Question: Explain the disease:
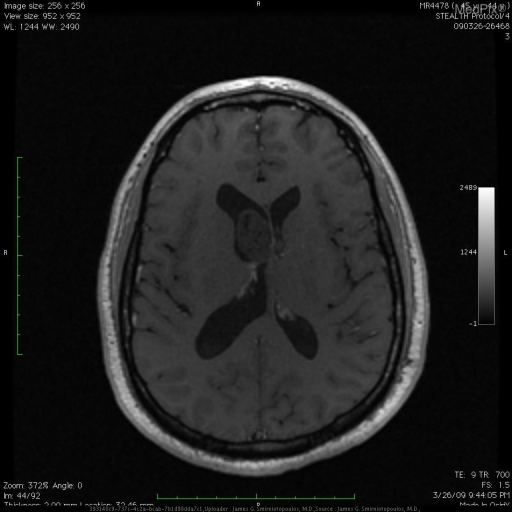
Answer: The disease is discussed as: Subependymoma is a relatively rare, slow-growing, benign glial tumor arising from cells just under the ependymal lining of the ventricles. They are most often found in the lateral and fourth ventricles and typically protrude into the ventricle lumen. They are usually asymptomatic but may cause hydrocephalus if they are sufficently large or strategically located. Their classic microscopic appearence includes scattered ependyma-appearing nuclei in a dense, fine, glial fibrillar background [1].

A small study of 21 pts published in the J of Neurosurgery in 1991 showed an average age of onset for subependymomas of 48.5 yrs w/ 2/3 of the tumors arising in the lateral ventricles. Radiologic features include an isodense appearence with minimal enhancement on CT, frequent dystrophic calcification, and isointensity on T1-weighted or slight hyperintensity on T2-weighted MR images. Pathological features included a minor ependymoma content to in less than 1/3 of cases. The authors suggested that treatment should consist of surgical resection with postoperative irradiation only for those patients with symptomatic residual or recurrent tumors [2, 3].